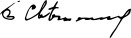
Signature of: boris svetlinov